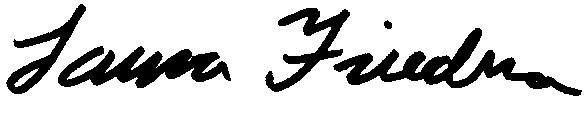
Signature of: laura friedman